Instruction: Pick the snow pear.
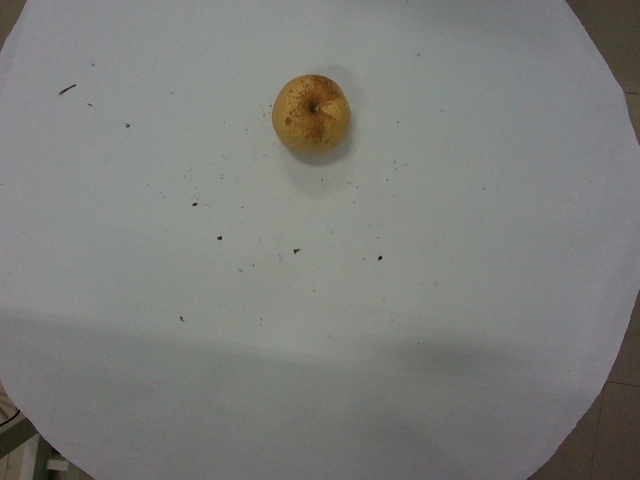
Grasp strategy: vertical